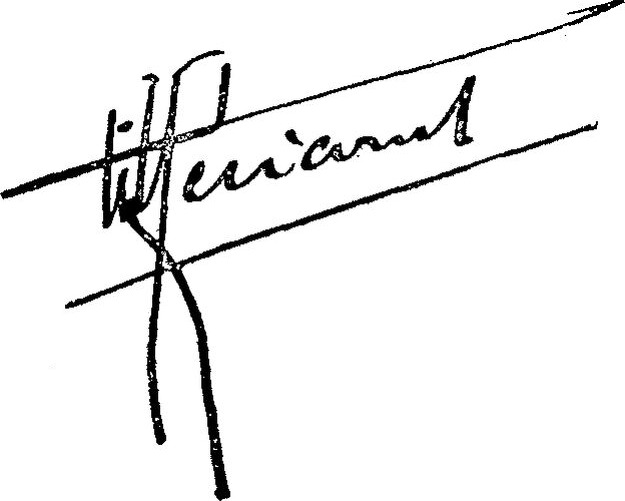
Signature of: pierre héricourt